Can you pull out the amount in words, numerical amount, payee's name, date of the cheque, and the bank's name from the image?
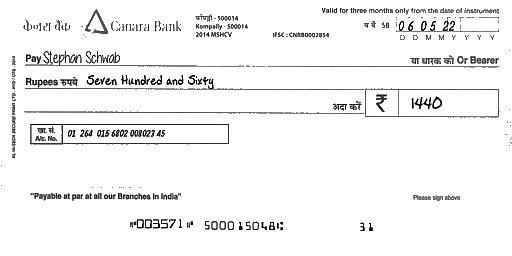
amt_in_words: Seven Hundred and Sixty
amt_in_figures: 1440
payee_name: Stephan Schwab
bank_name: Canara Bank
cheque_date: 06/05/22